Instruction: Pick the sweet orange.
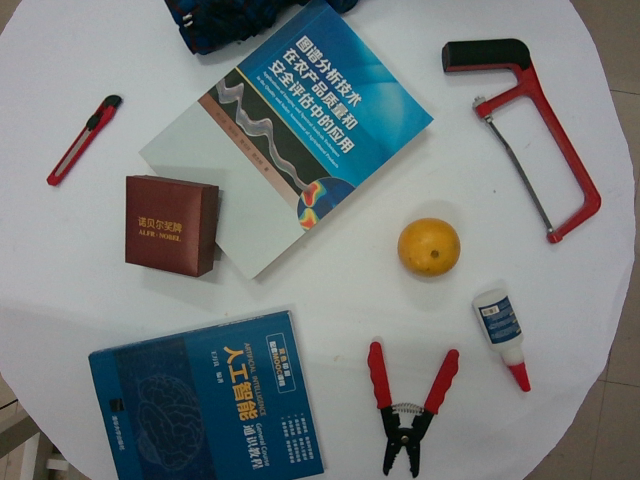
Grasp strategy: vertical